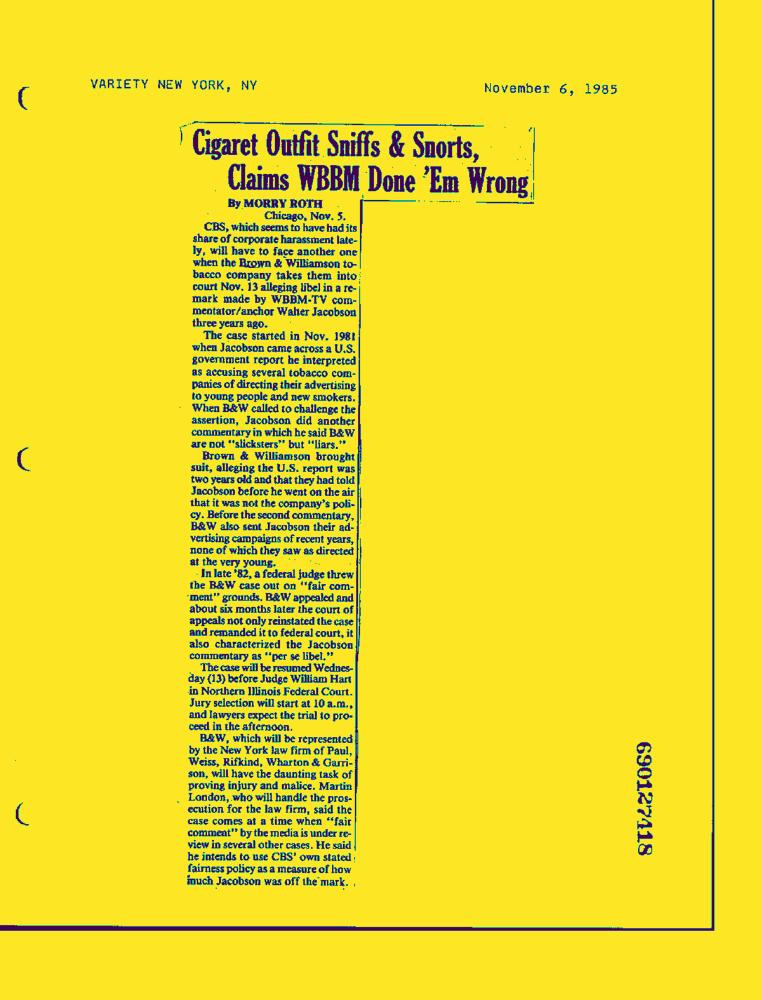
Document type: News-Article